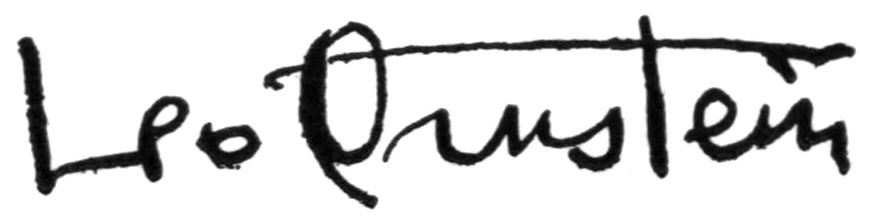
Signature of: leo ornstein